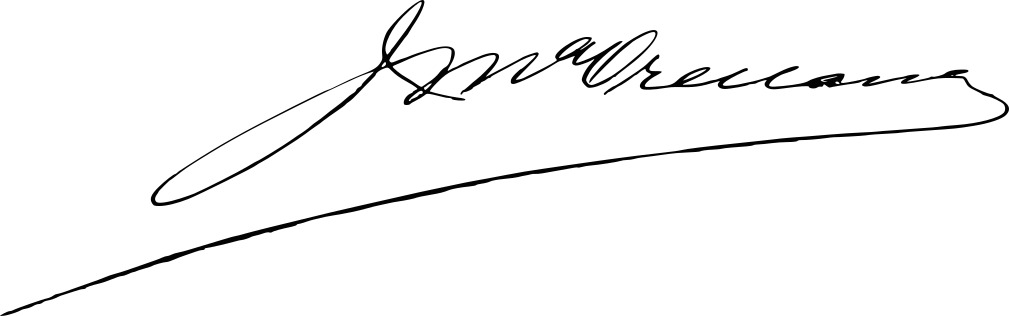
Signature of: josé maría orellana